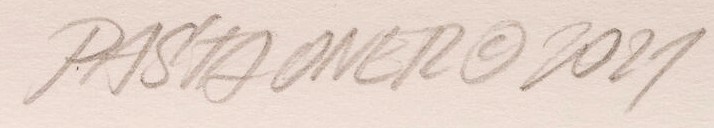
Signature of: pasta oner